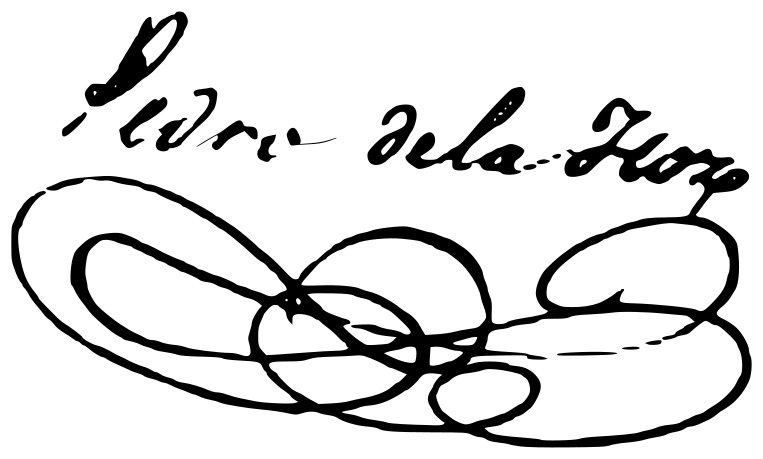
Signature of: pedro de la hoz